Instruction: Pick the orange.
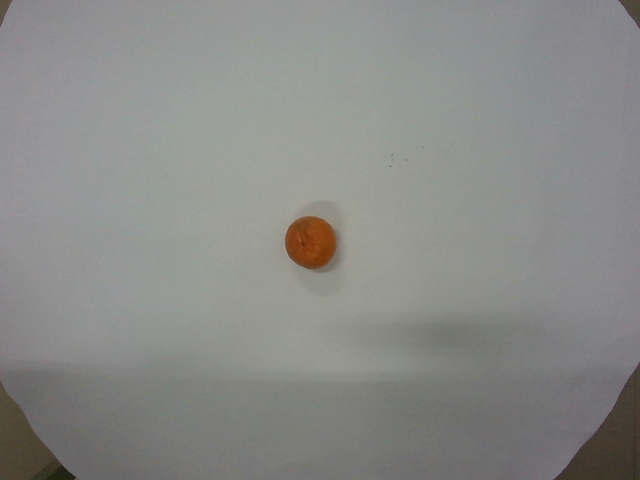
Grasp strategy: vertical